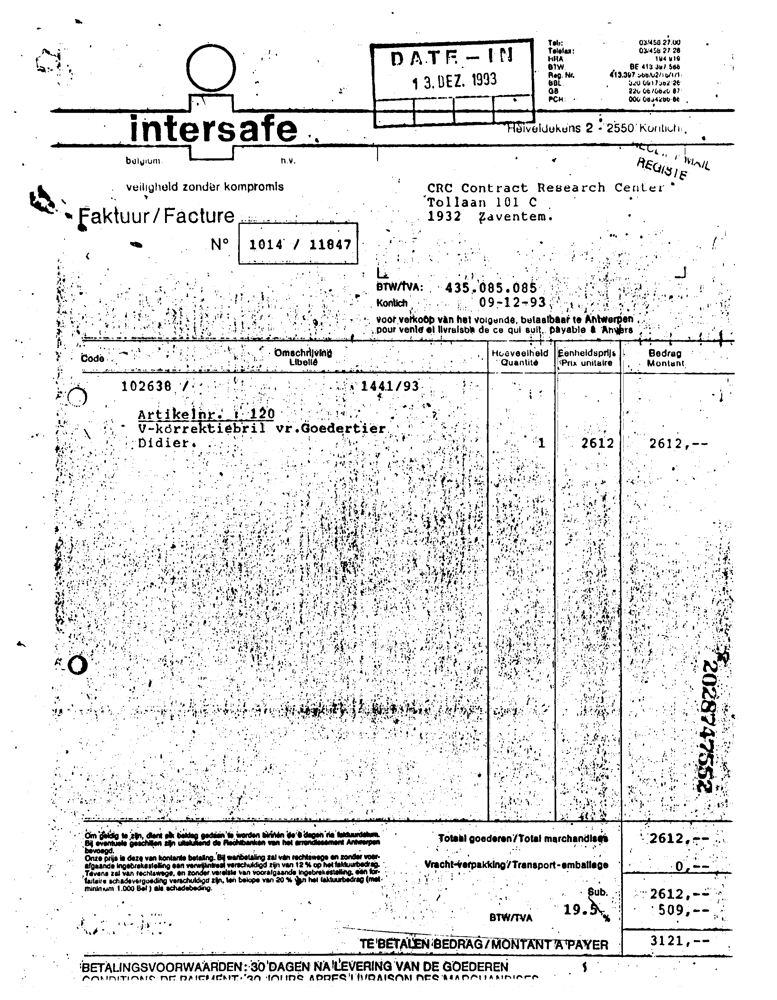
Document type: Invoice